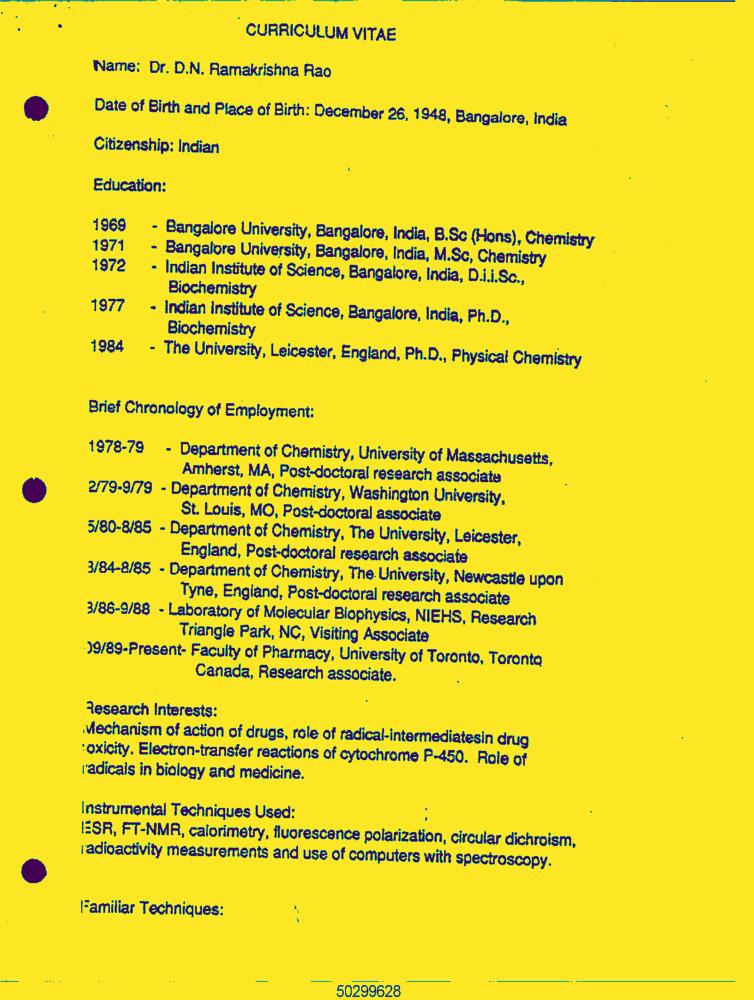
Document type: Resume-Doc